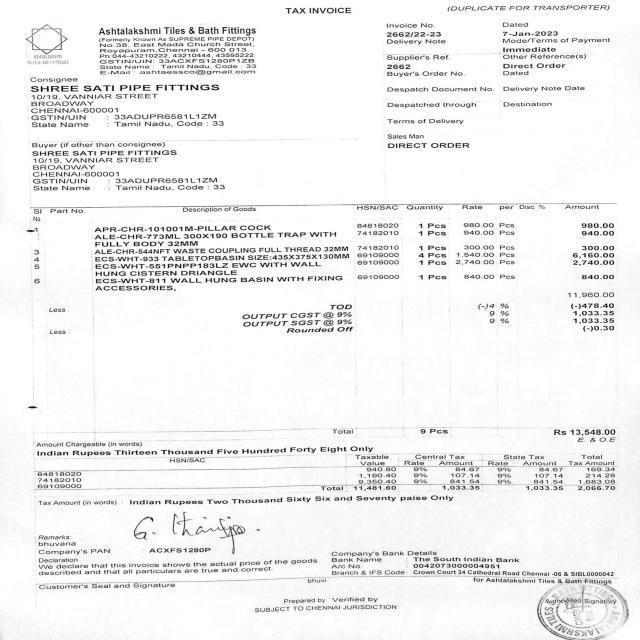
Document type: Invoice